Question: What do the imaging results show?
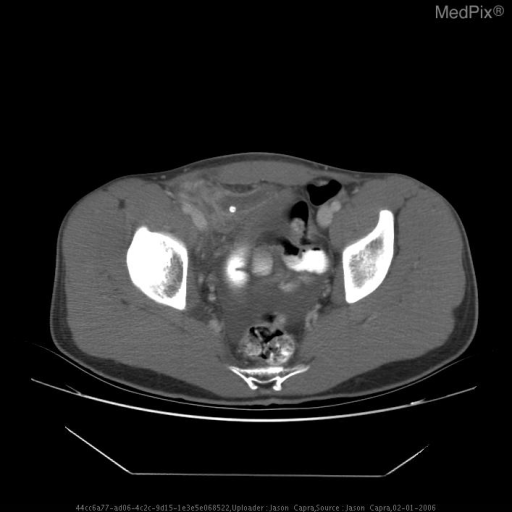
Answer: The imaging shows Supine and upright abdominal radiographs: No evidence of free air. Evidence of free fluid within the pelvis with indistinctness of the fat planes. Two calcifications are seen within the right pelvis, one measuring approximately 12mm and one measuring approximately 5 mm in size.  Bowel gas pattern unremarkable, no air fluid levels

Abdominal CT: The appendix is markedly enlarged and edematous.  There is a
large inflammatory mass surrounding the appendix.  There is enhancement of
the wall of the appendix. There are two appendicoliths within the appendix,
one measuring 12 mm in greatest diameter and a smaller 6 mm appendicolith.
There is a moderate amount of free fluid within the pelvis.  The appendix is
dilated to a maximum diameter of 12.5 mm.  There is no evidence of free air. A second smaller appendicolith is present. There is a large inflammatory mass surrounding the appendix.  There is enhancement of the wall of the appendix..